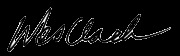
Signature of: wesley clark